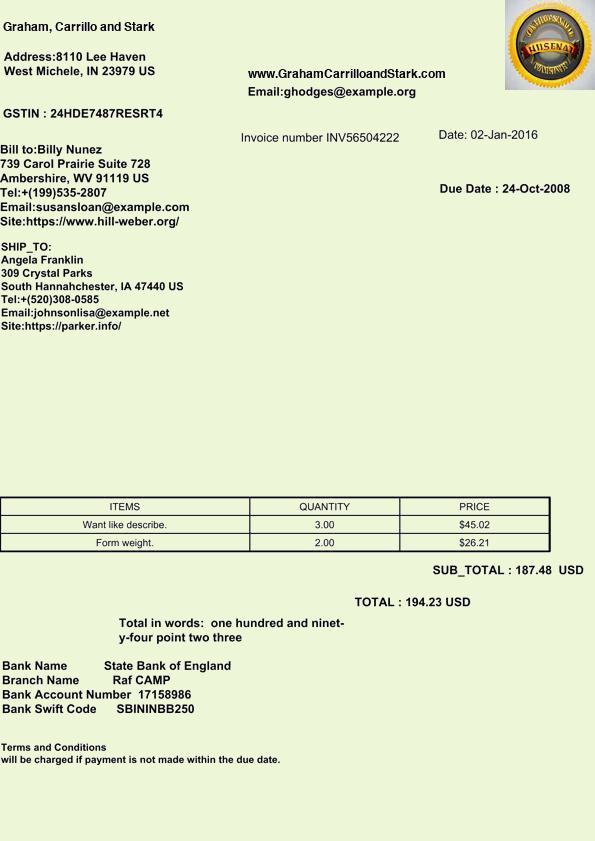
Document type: Invoice